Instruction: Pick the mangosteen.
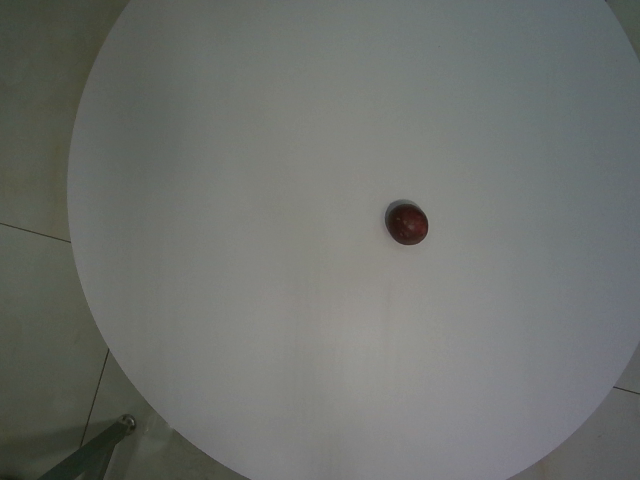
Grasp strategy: vertical